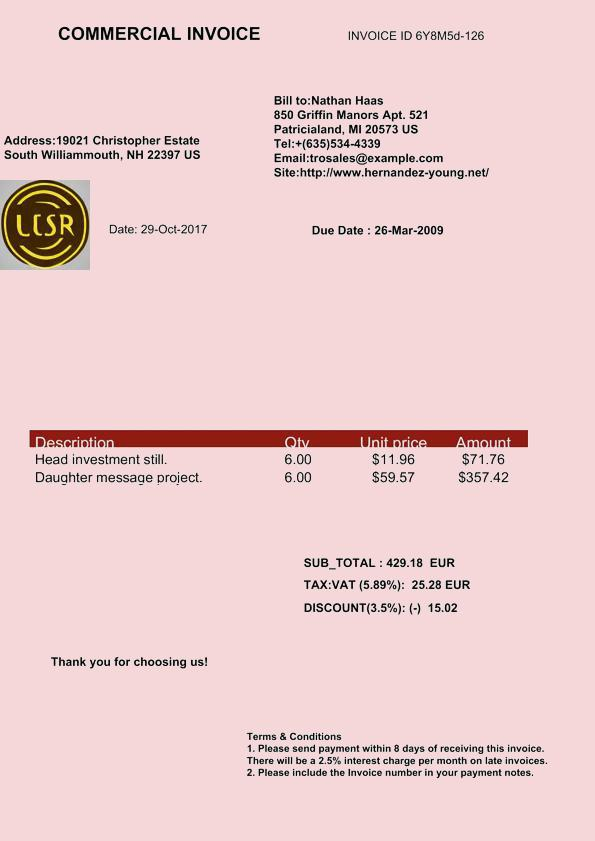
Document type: Invoice